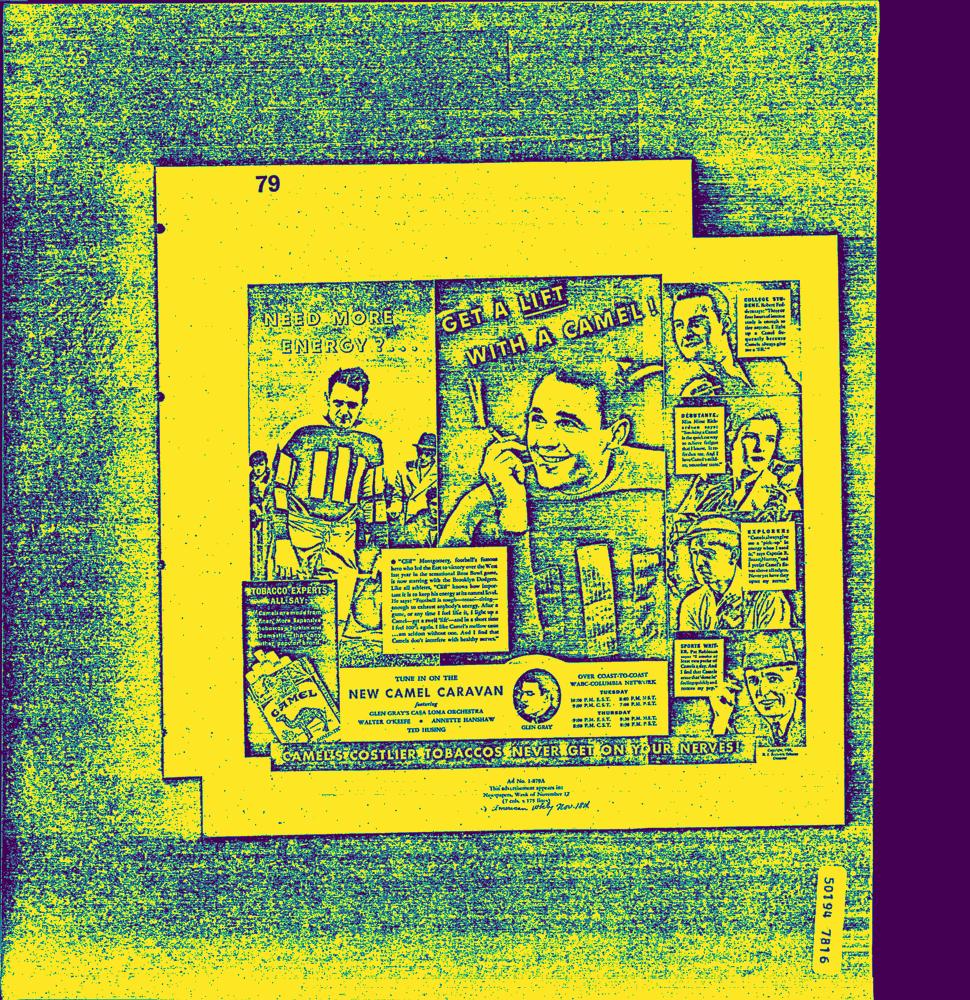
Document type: AD